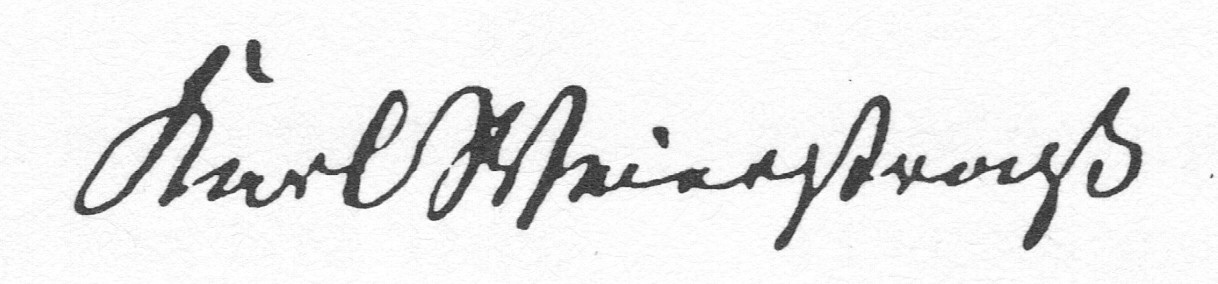
Signature of: karl weierstraß